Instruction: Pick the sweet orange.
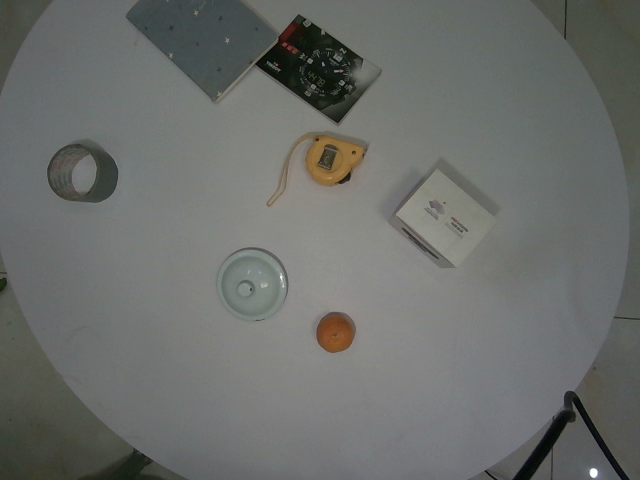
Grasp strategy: vertical